Question: What are the imaging findings?
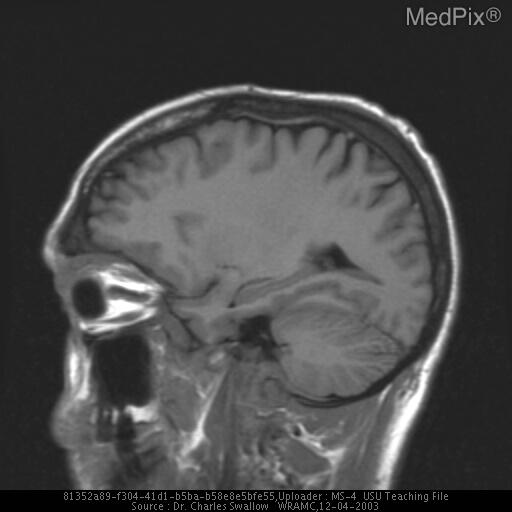
Answer: The imaging shows MRI: Extraconal mass along the roof of the left orbit, 8mm CC x 3.8cm AP x 3.4cm transverse, indistinct from lacrimal gland. Right lacrimal gland also enlarged or surrounded by mass. MRI: Extraconal mass along the roof of the left orbit, 8mm CC x 3.8cm AP x 3.4cm transverse, indistinct from lacrimal gland. Right lacrimal gland also enlarged or surrounded by mass..